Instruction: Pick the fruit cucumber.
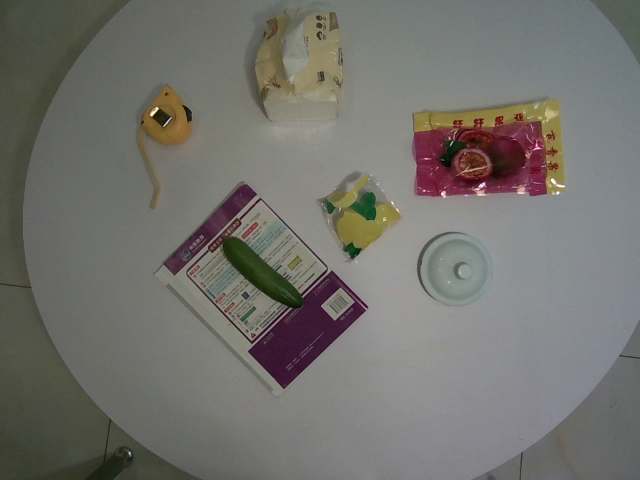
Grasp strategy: vertical